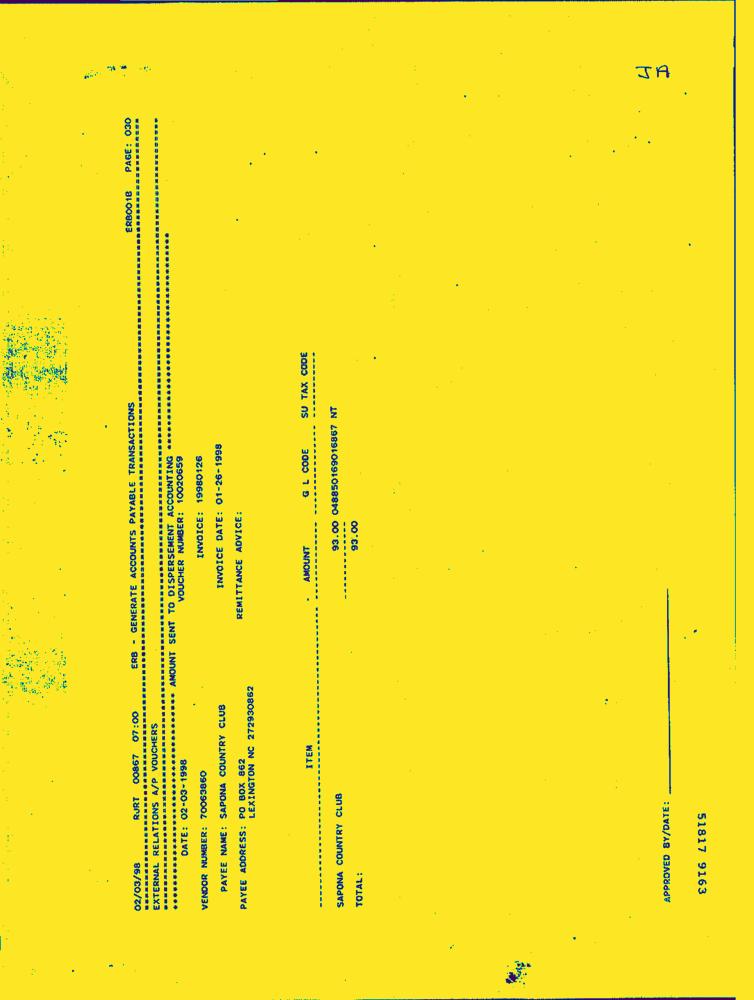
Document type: Invoice-Doc